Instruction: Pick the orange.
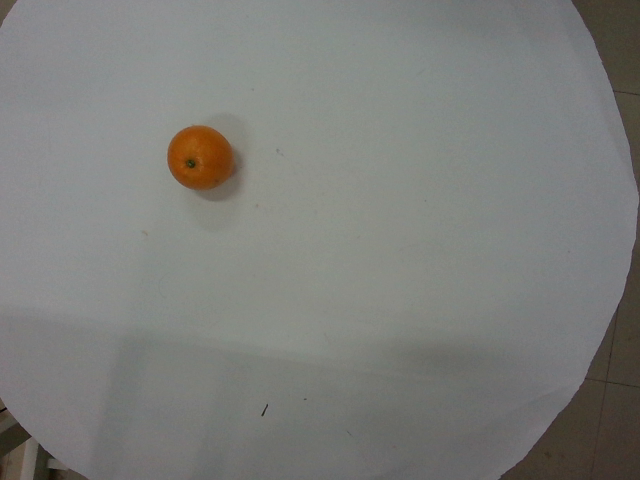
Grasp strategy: vertical